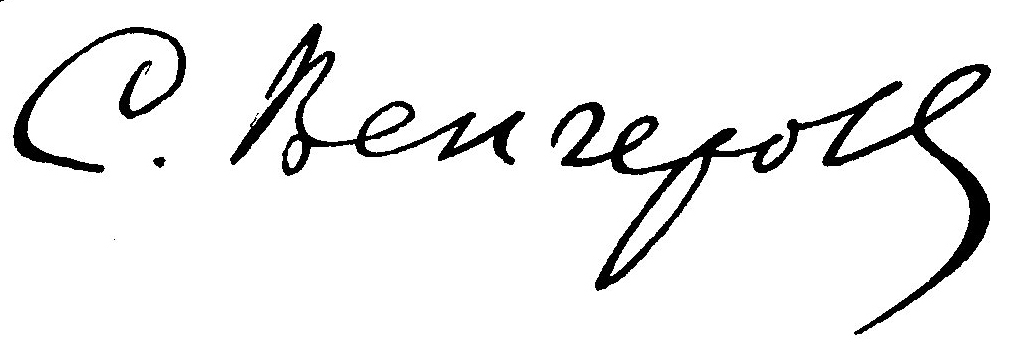
Signature of: semyon vengerov